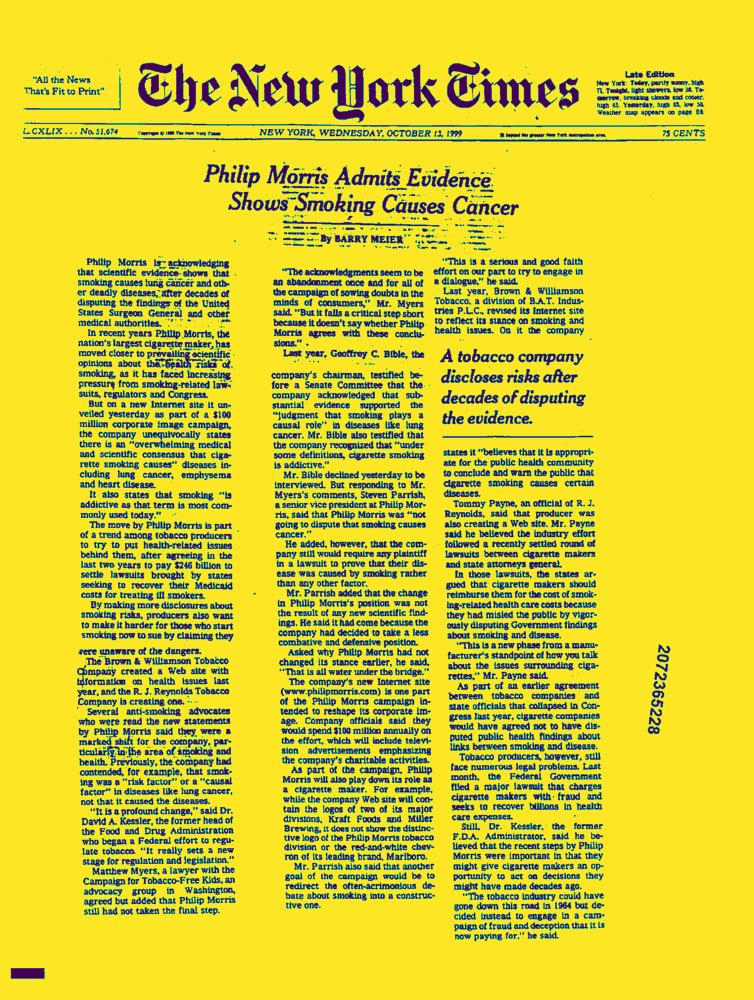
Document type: News-Article